Question: What could the diagnosis suggest?
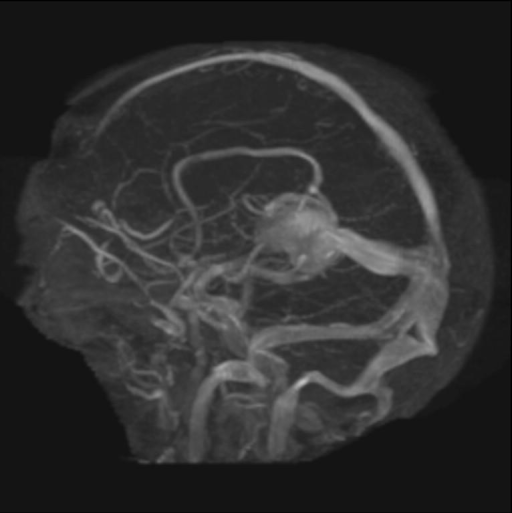
Answer: The possible diagnosis includes Without the provided history, this radiographic finding is concerning for aspiration of contrast or other radio-opaque material..